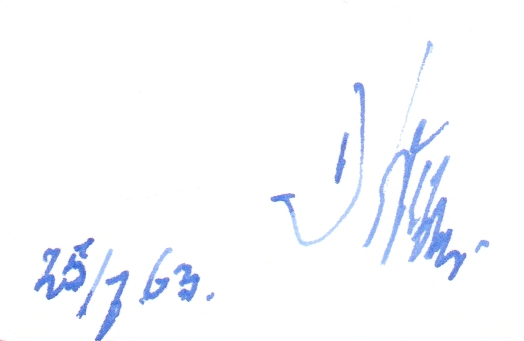
Signature of: karl witte